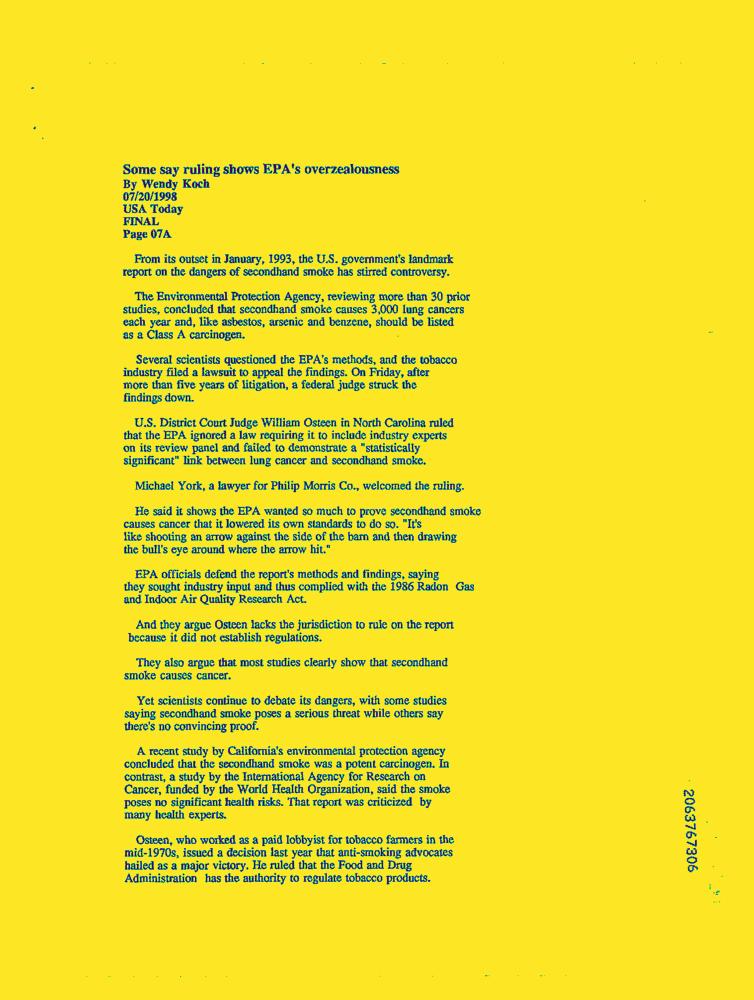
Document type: News-Article